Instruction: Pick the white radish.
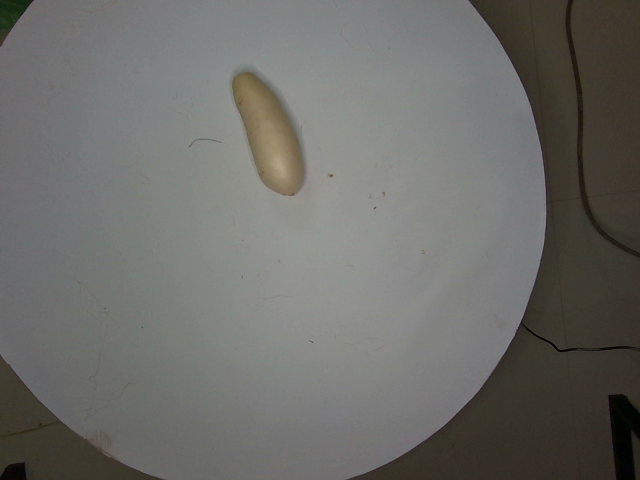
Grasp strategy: vertical